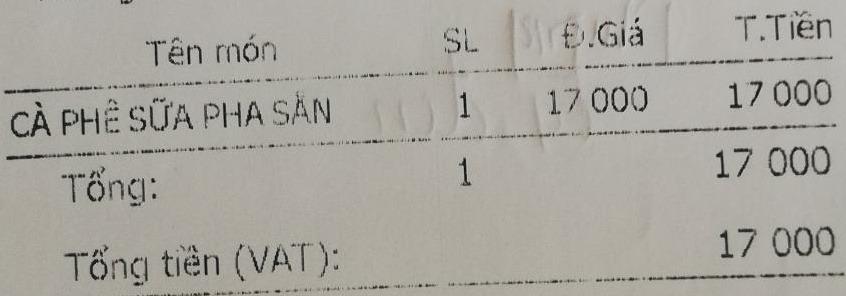
<table>
<tr>
<th>Tên món</th>
<th>SL</th>
<th>Đ.Giá</th>
<th>T.Tiền</th>
</tr>
<tr>
<td>CÀ PHÊ SỮA PHA SÂN</td>
<td>1</td>
<td>17 000</td>
<td>17 000</td>
</tr>
<tr>
<td>Tổng:</td>
<td>1</td>
<td></td>
<td>17 000</td>
</tr>
</table>

Tổng tiền (VAT): 17 000